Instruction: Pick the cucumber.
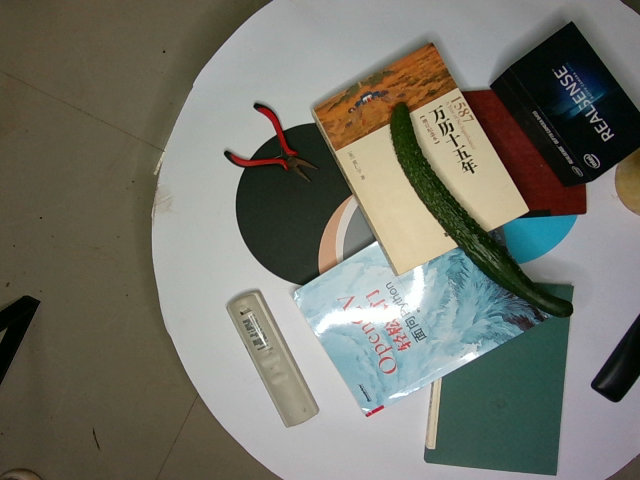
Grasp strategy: vertical